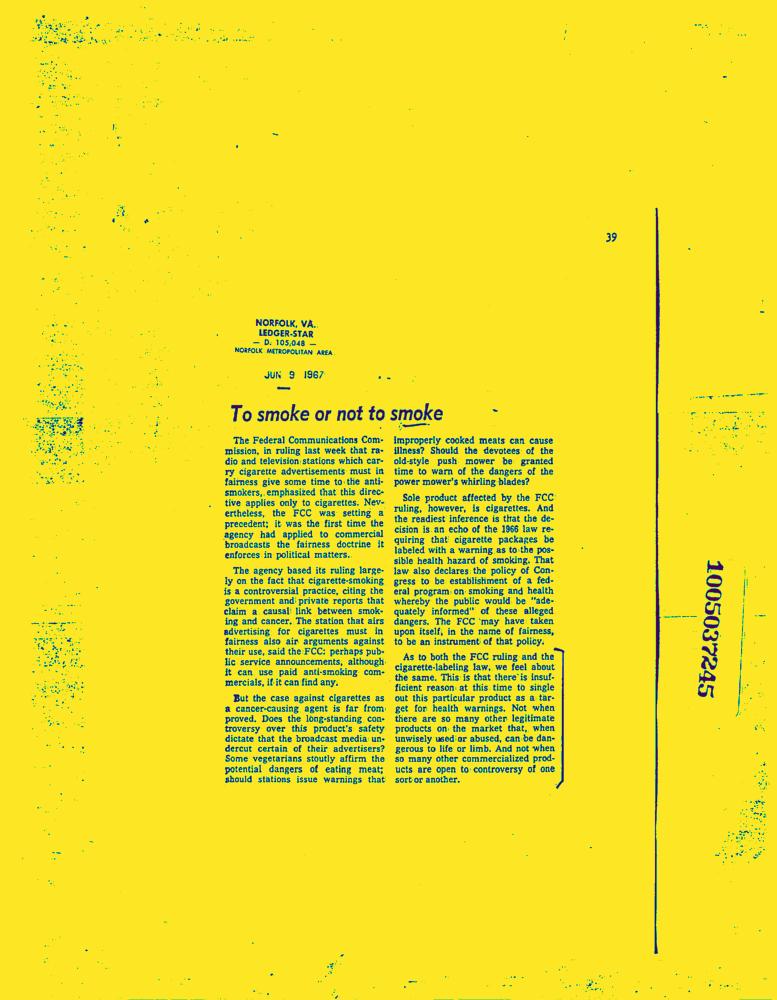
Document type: News-Article